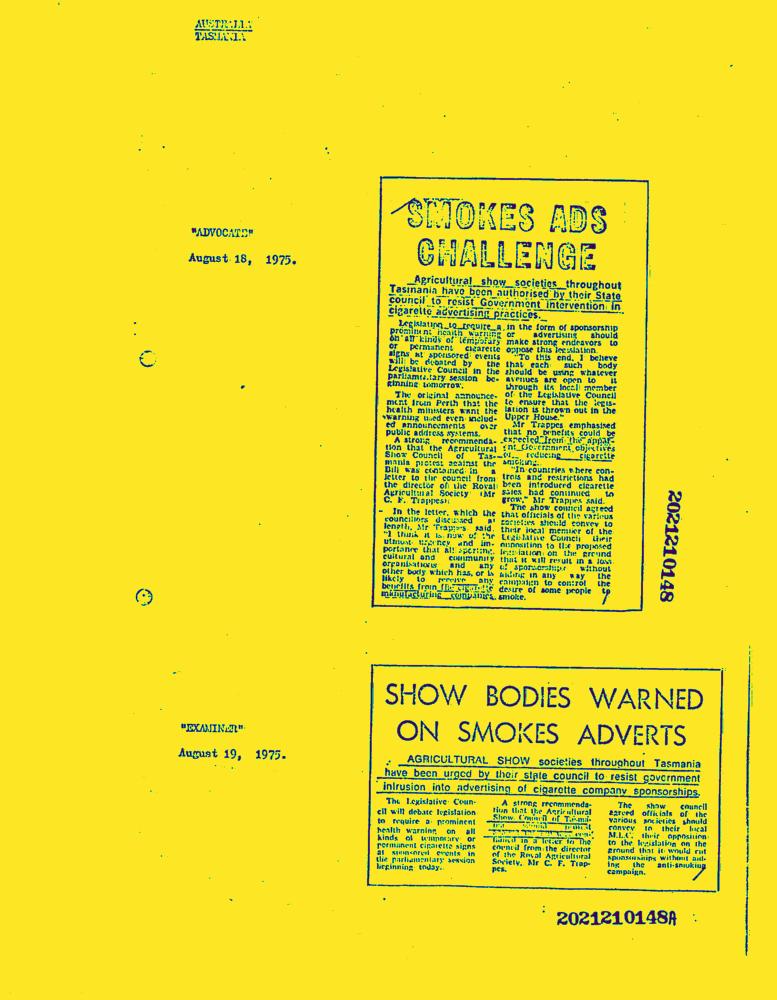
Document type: News-Article